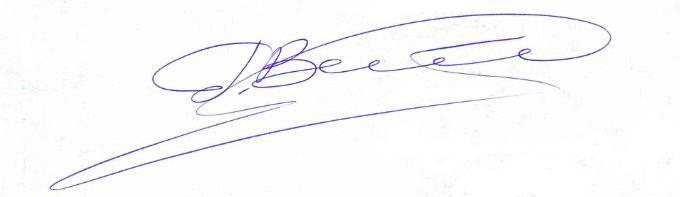
Signature of: gennady vetrov